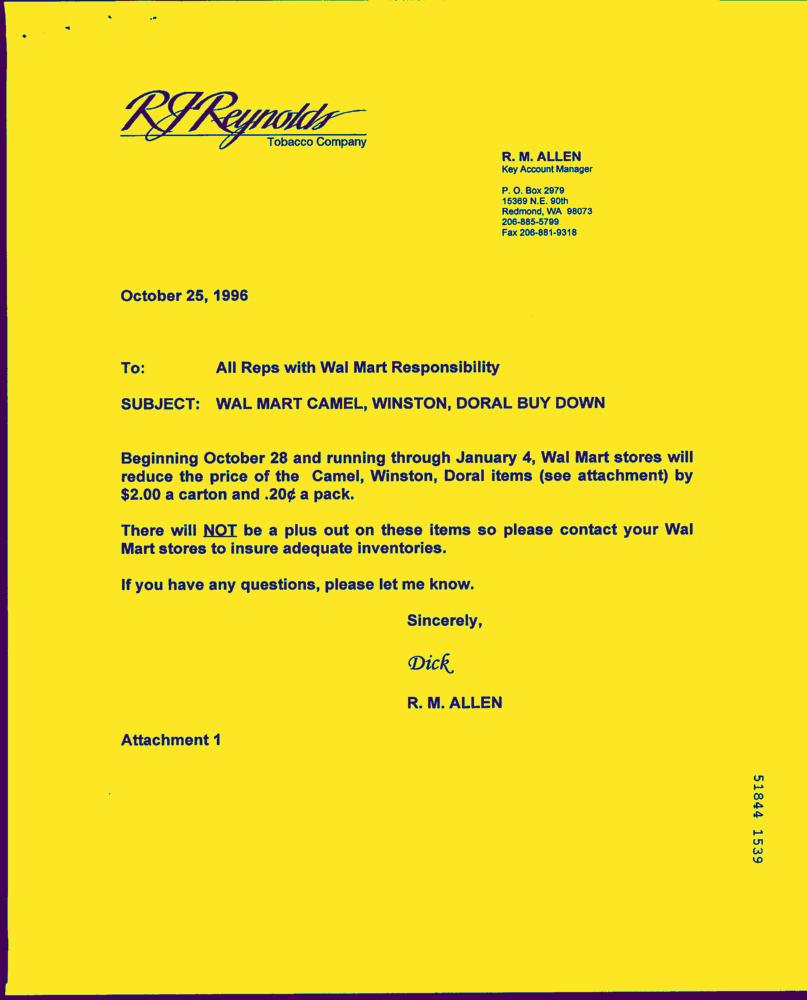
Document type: Letter-Doc